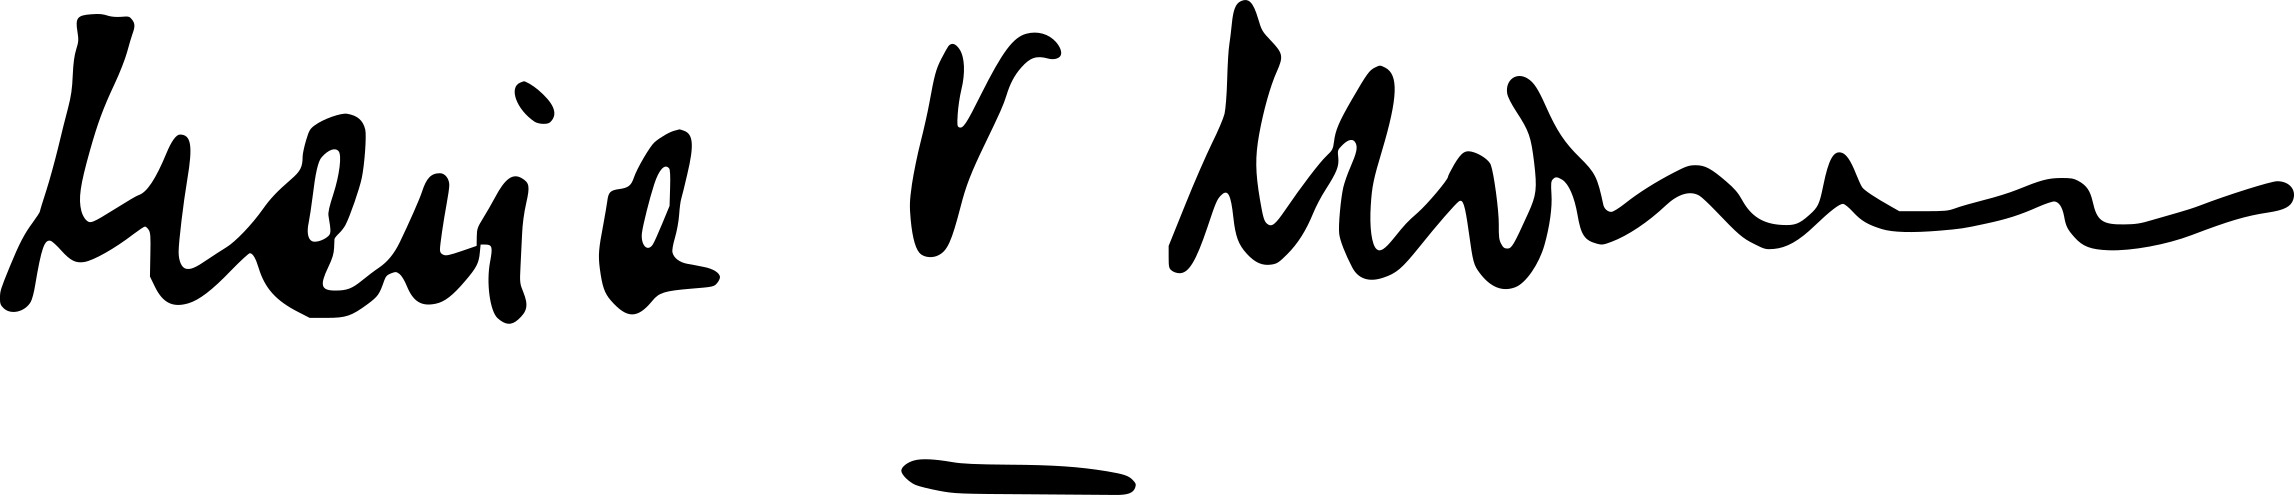
Signature of: maría victoria moreno